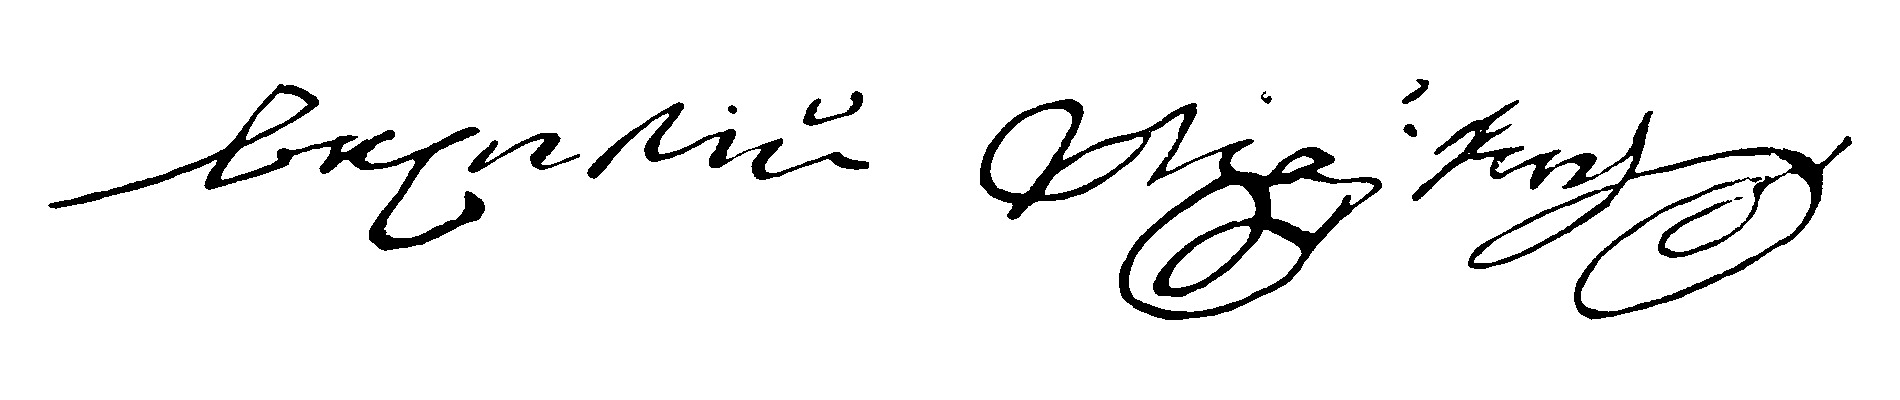
Signature of: vasily maykov